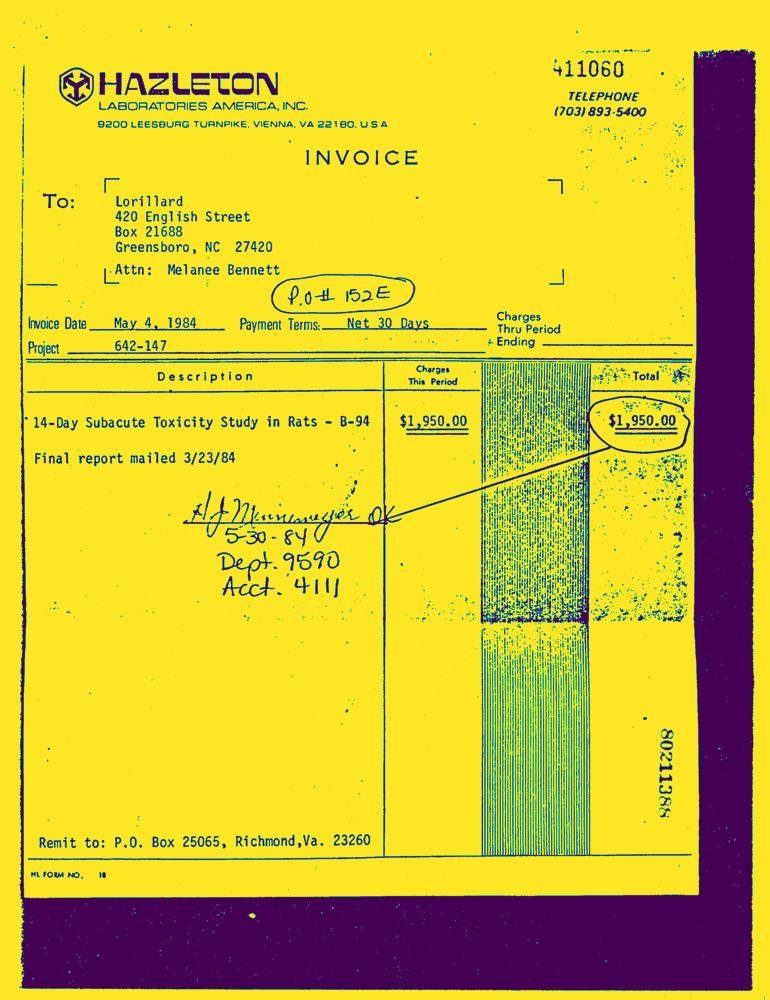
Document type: Invoice-Doc